Question: What type of tax is indicated in the document, personal property or real estate?
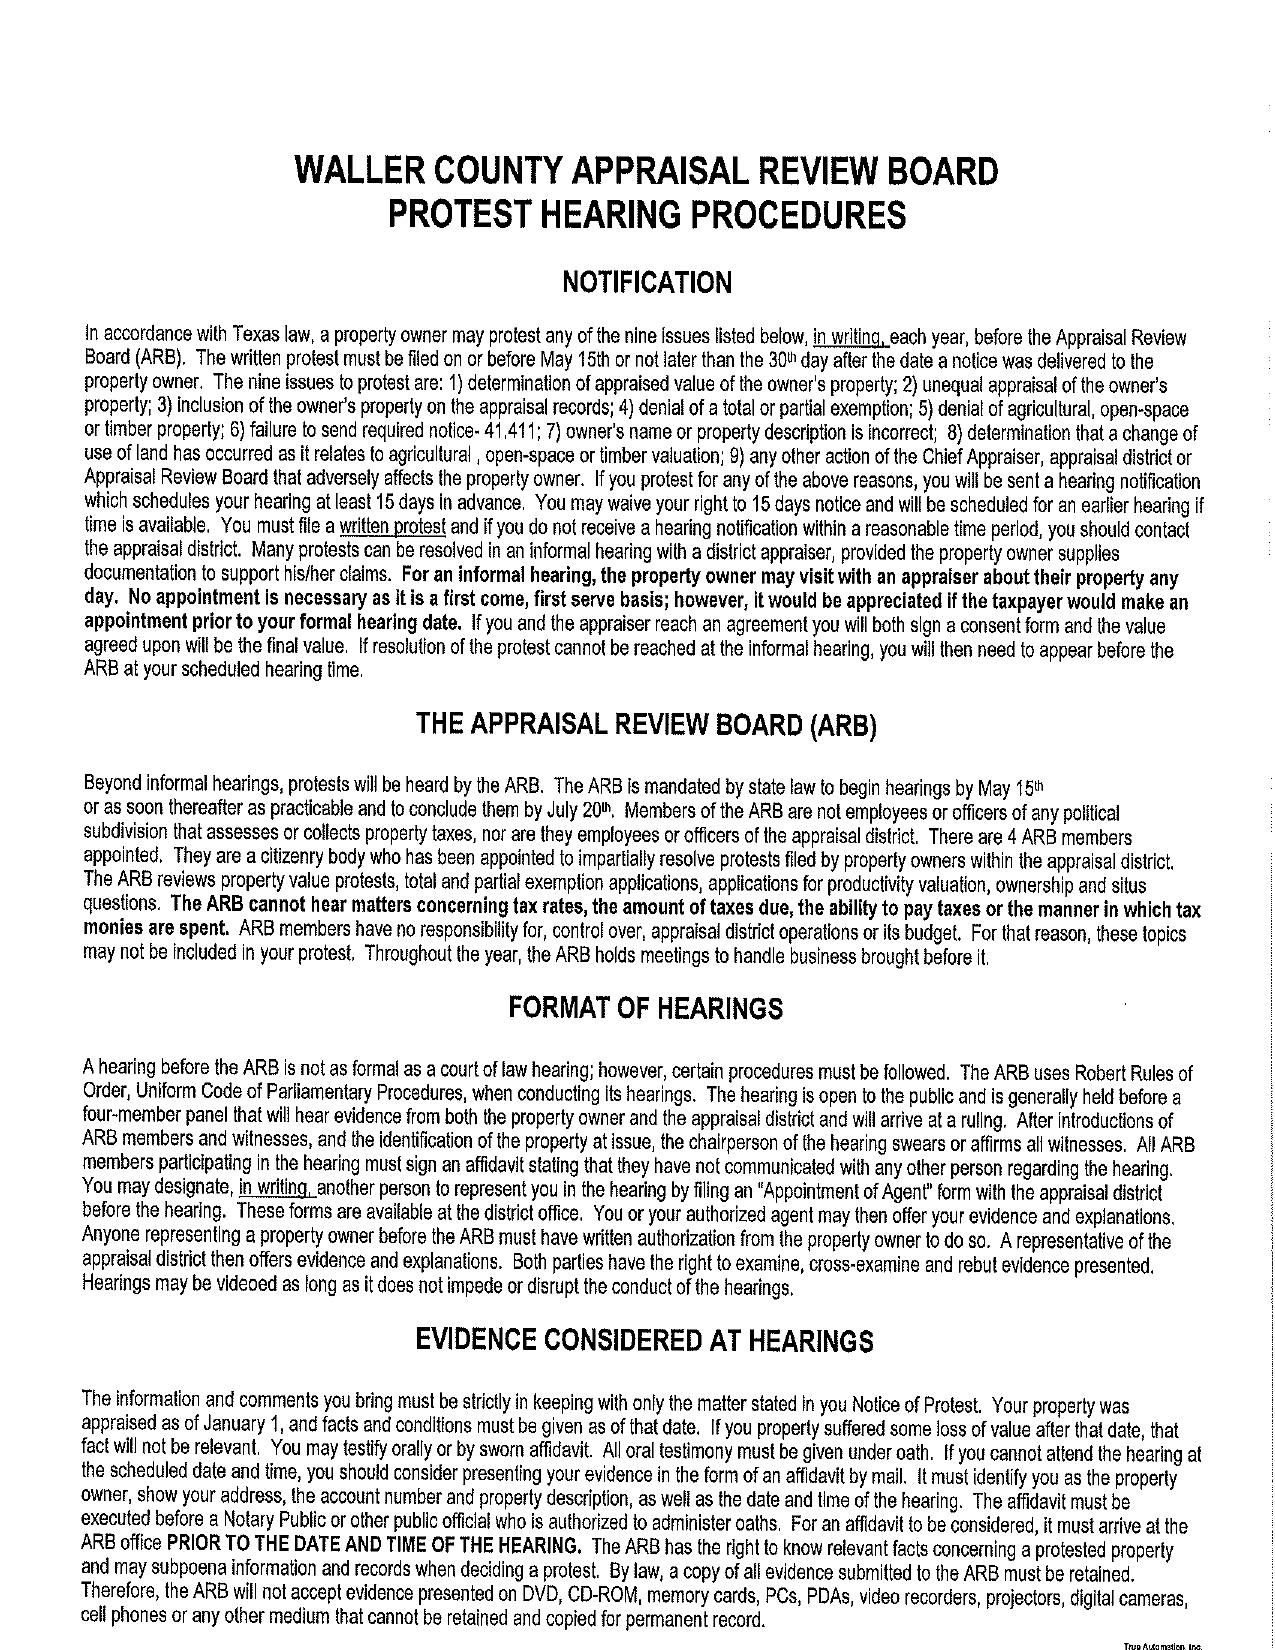
Answer: "Real Estate Tax"